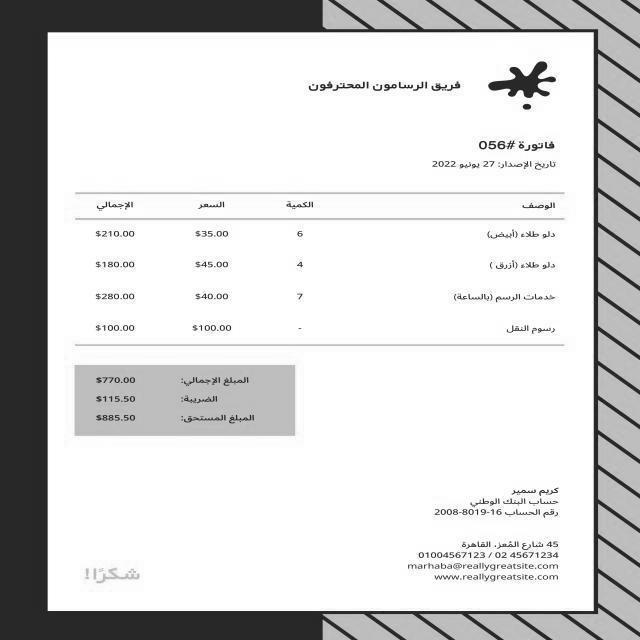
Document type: Invoice